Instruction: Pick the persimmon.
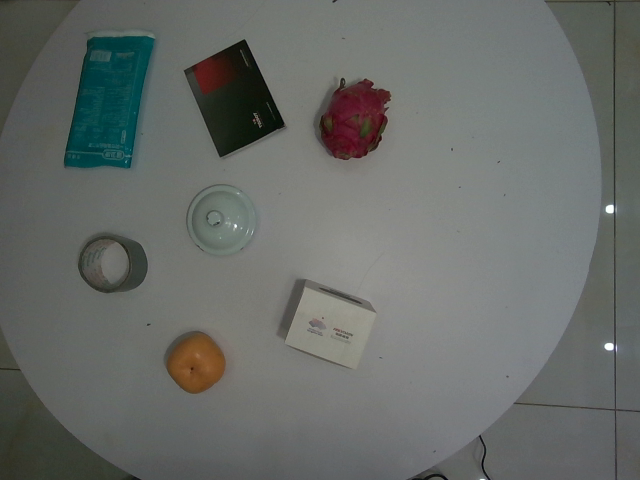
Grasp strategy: vertical